Retrieve the amount in words, amount in figures, name of the payee, date on the cheque, and the bank name from the image.
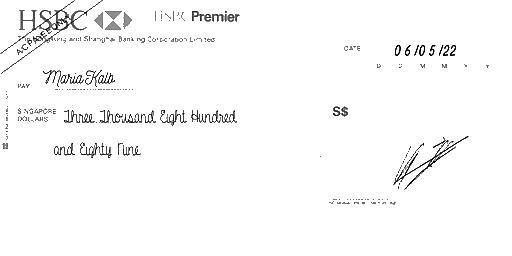
amt_in_words: Three Thousand Eight Hundred and Eighty Nine
amt_in_figures:
payee_name: Maria Kalb
bank_name: HSBC
cheque_date: 06/05/22